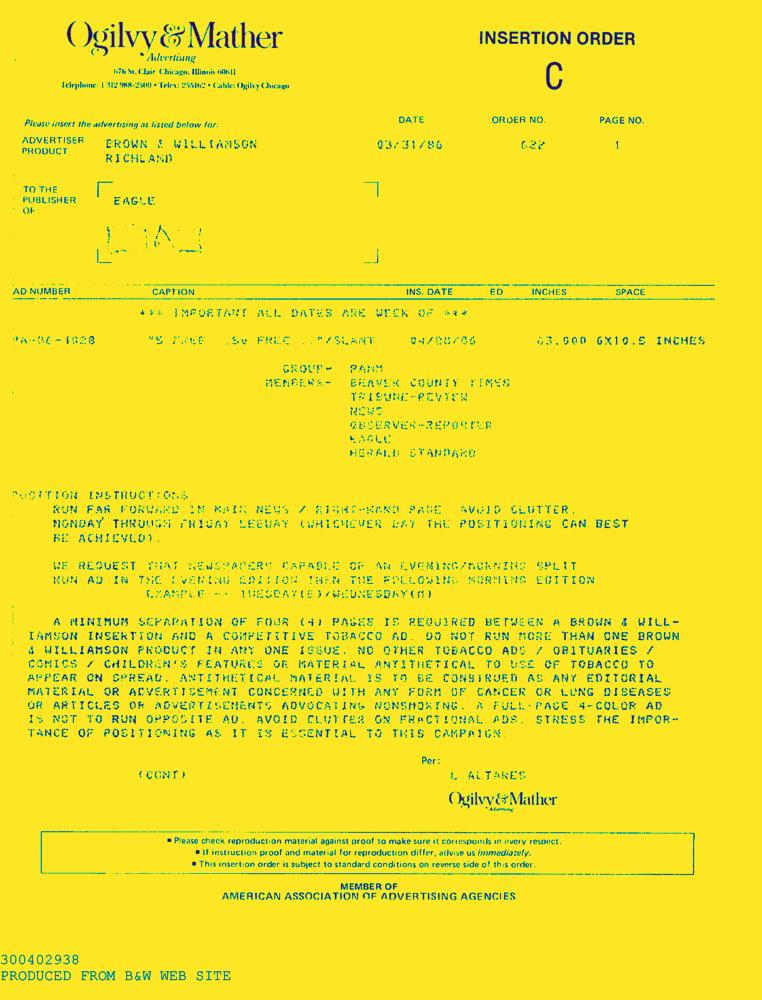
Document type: AD